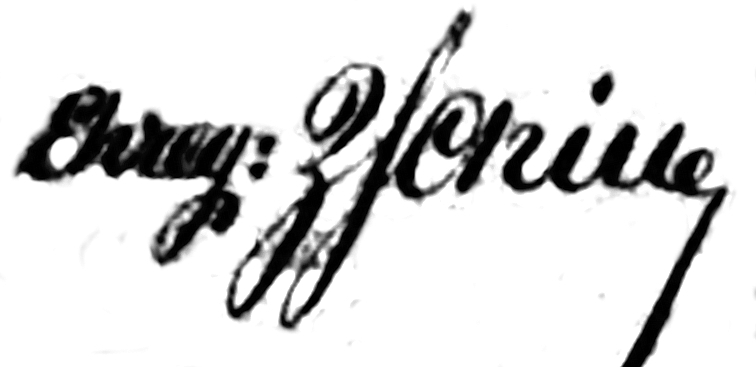
Signature of: camillo ehregott zschille